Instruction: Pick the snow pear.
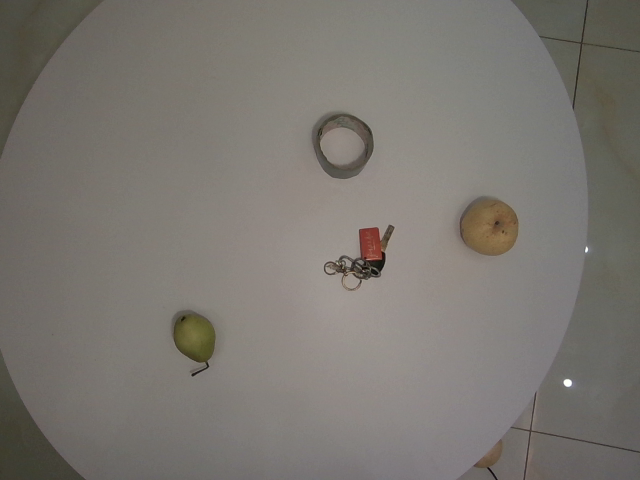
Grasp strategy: vertical